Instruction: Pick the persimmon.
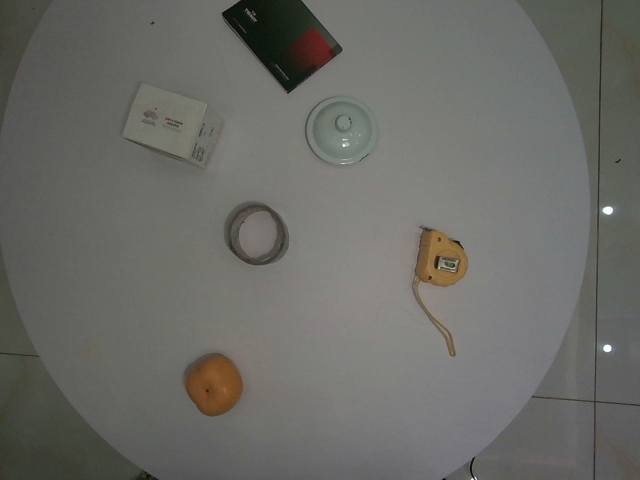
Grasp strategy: vertical